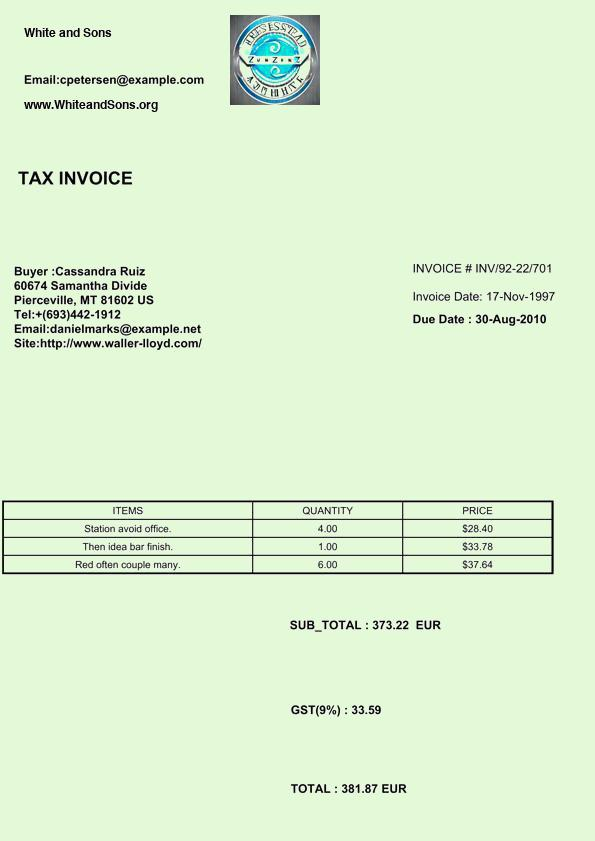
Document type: Invoice